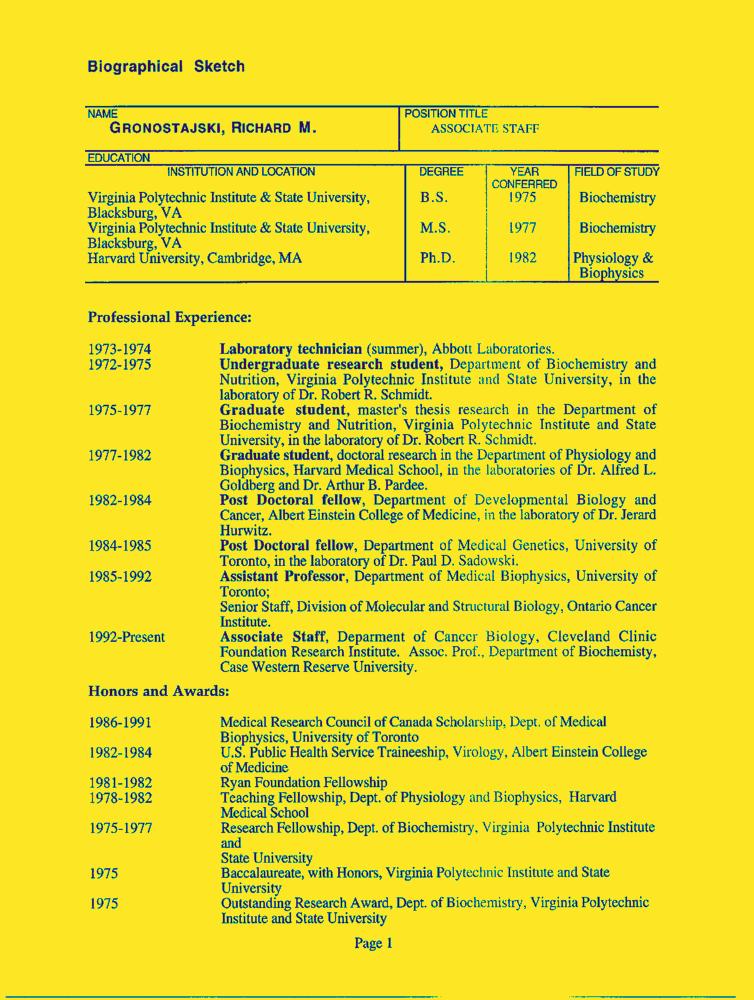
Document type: Resume-Doc